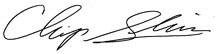
Signature of: chip shields